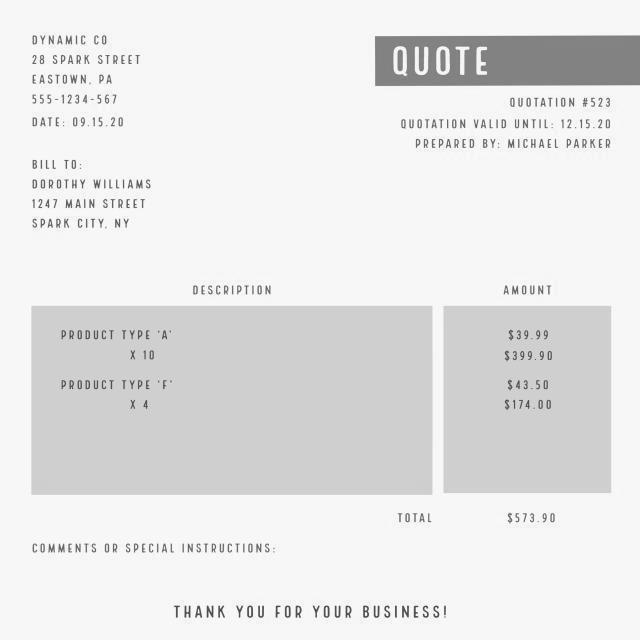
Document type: Invoice